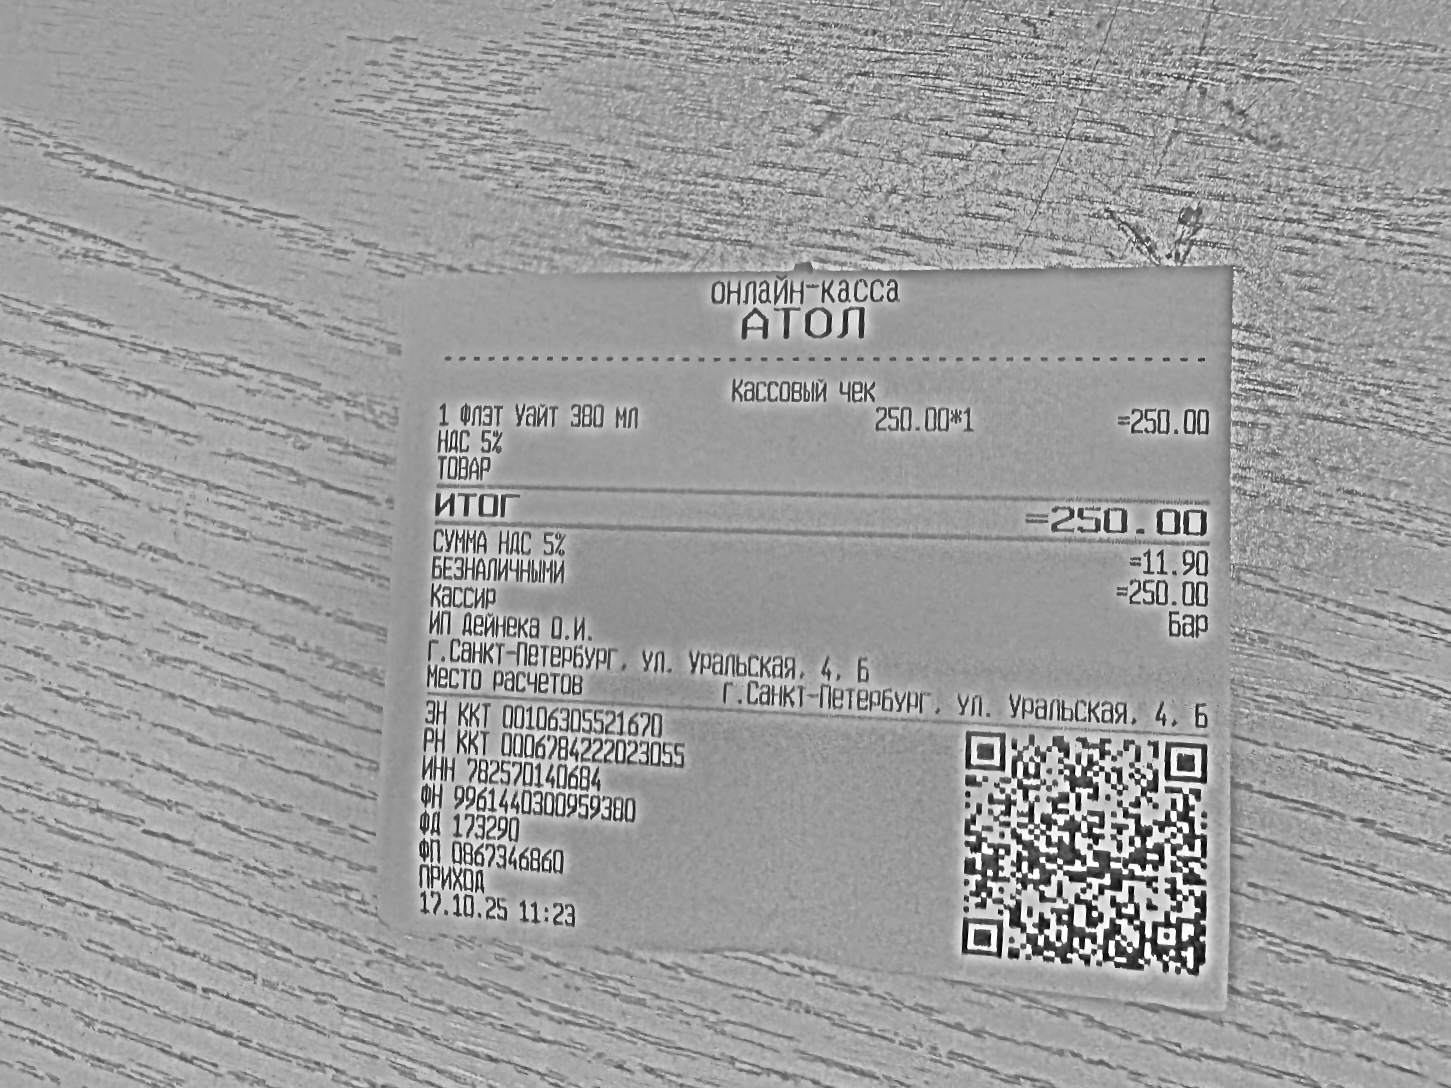
Продавец: ИП Дейнека О.И.
ИНН: 782570140684
Дата: 17.10.25
Товары: 1 Флэт Уайт 380 мл
Количество: 1
Цена: 250.00
Сумма: 250.00
Итого: 250.00